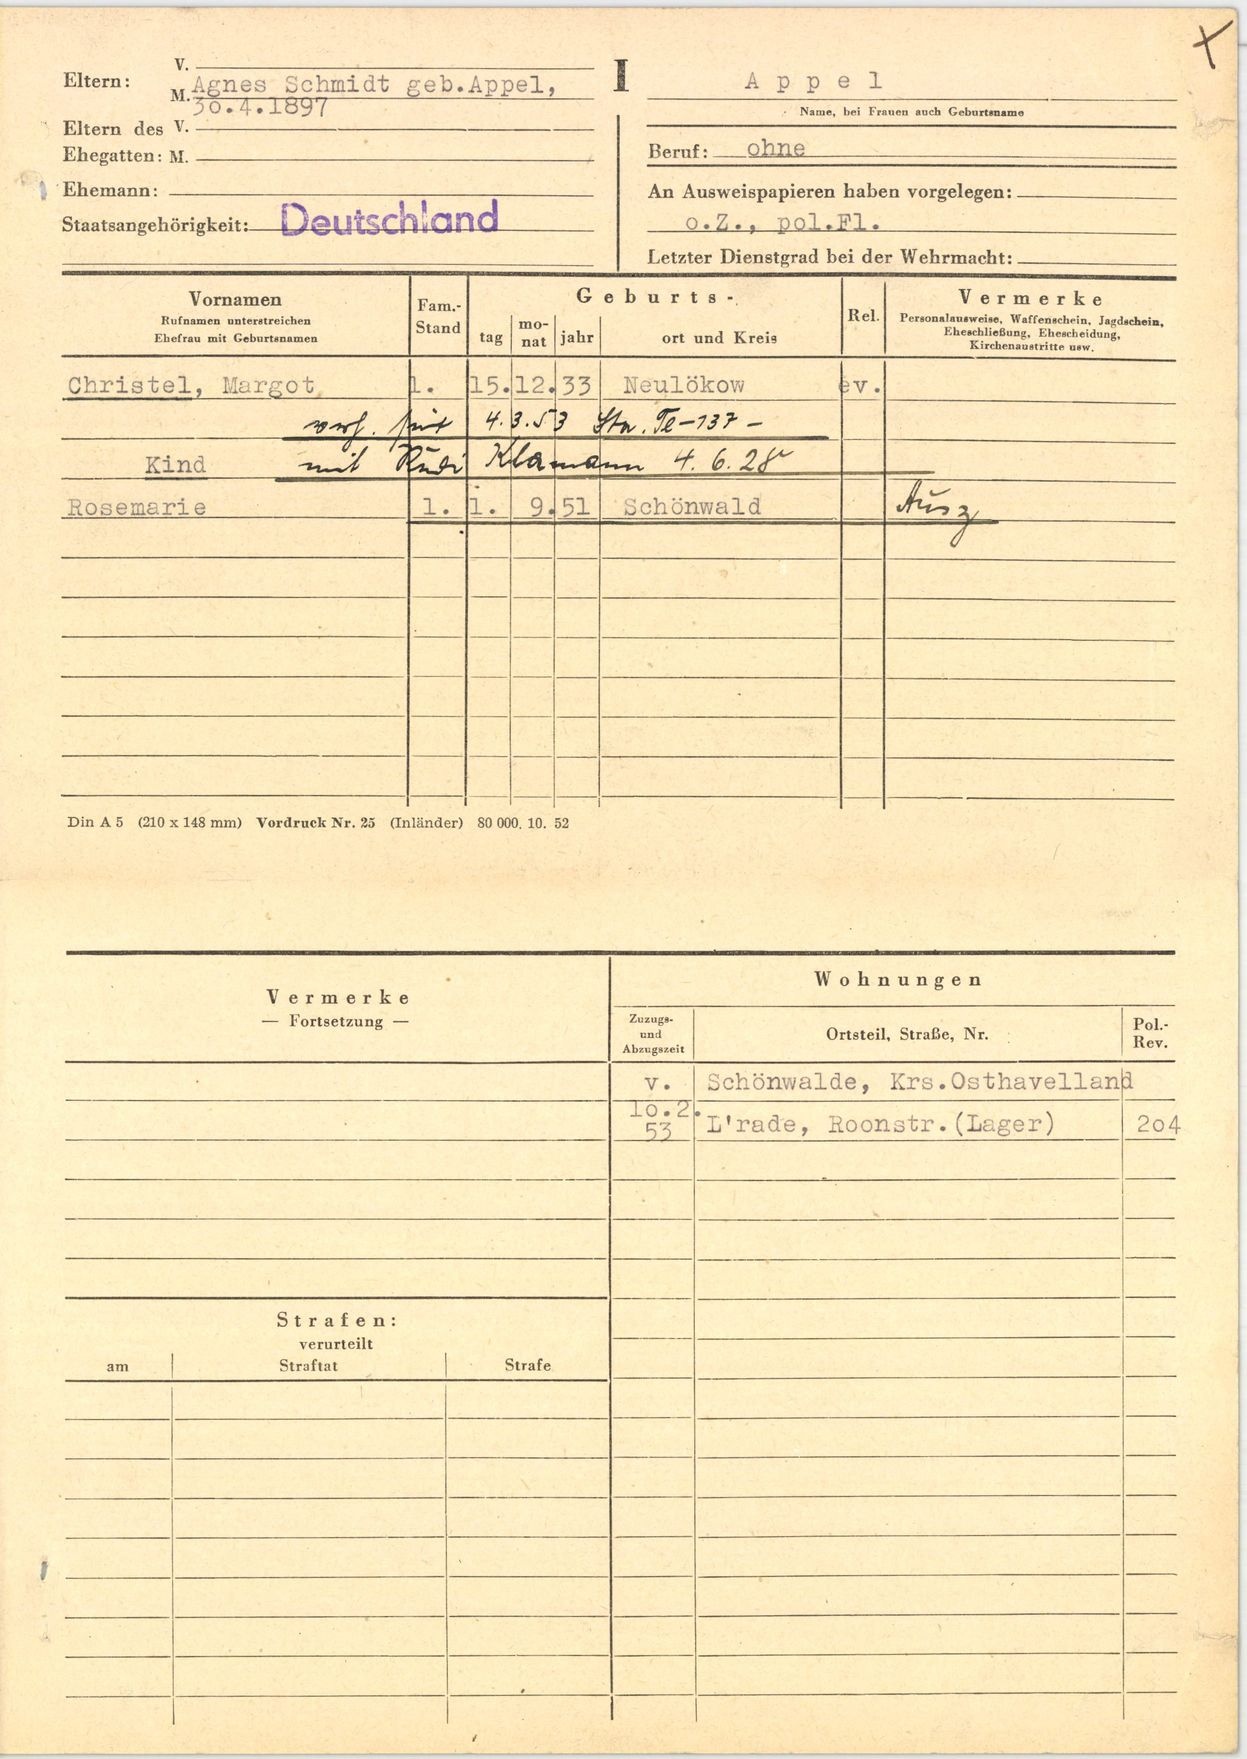
Appel